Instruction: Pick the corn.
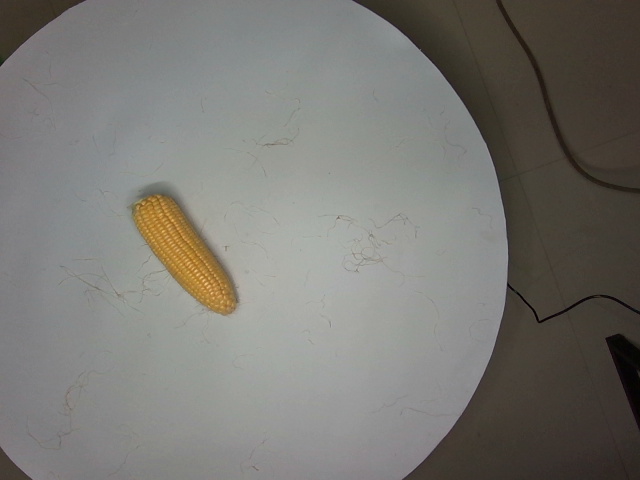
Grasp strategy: vertical